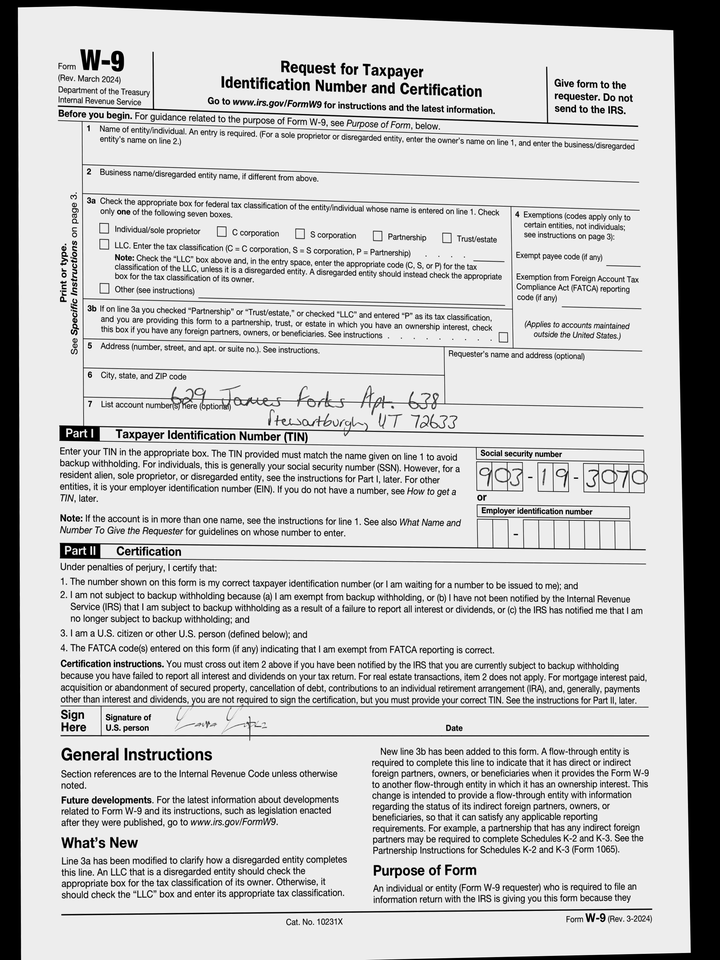
adr1: 629 James Forks Apt. 638
adr2: Stewartburgh, UT 72633
cbx: no
ssn: 903193070